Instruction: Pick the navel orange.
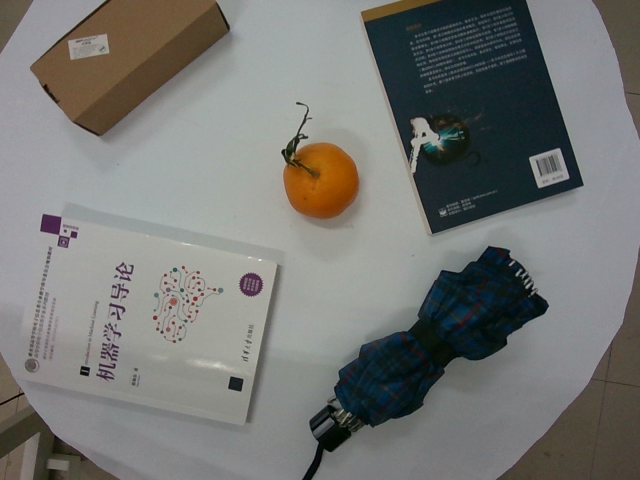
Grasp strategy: vertical